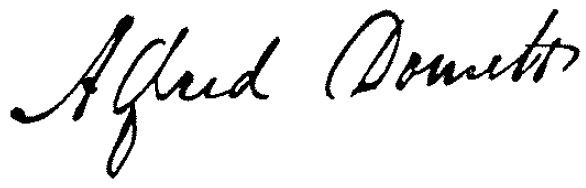
Signature of: alfred domett